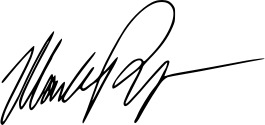
Signature of: mark ryan